Question: What was observed in the imaging?
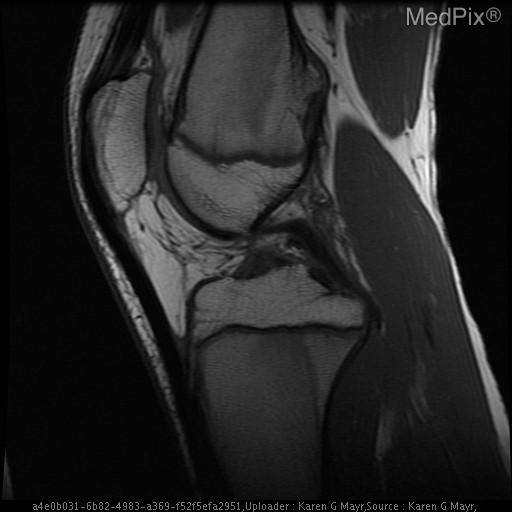
Answer: The imaging shows No evidence of arthrosis, fracture, avascular necrosis, or bone marrow edema.  There is a bony exostosis in the posteromedial aspect of the posterior distal femoral metaphysis with contiguous marrow.  The exophytic mass is well defined and measures 2-3mm.  It has increased T2 singal. The image and history is consistant with osteochondroma.

There is no evidence of meniscal or ligament tears. Distal femur with posterior exostosis demonstrating contiguity with medullary cavity..